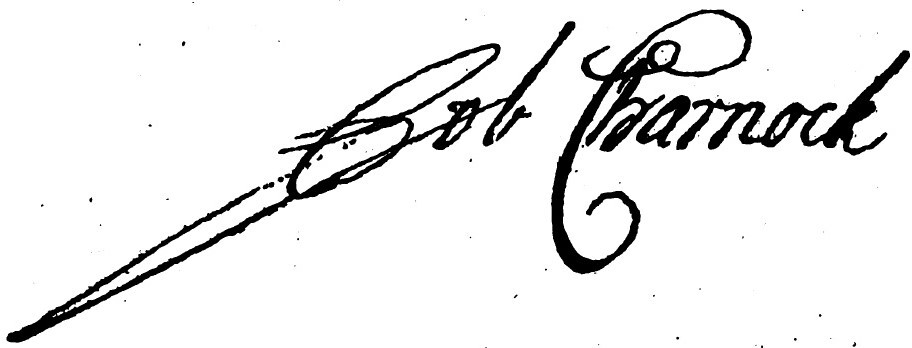
Signature of: job charnock